Question: What do the imaging results show?
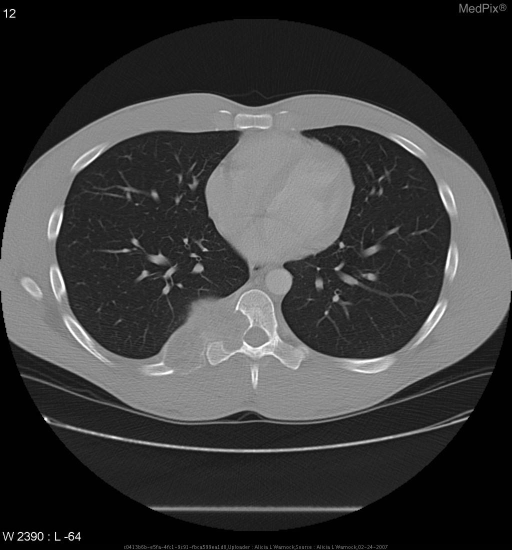
Answer: The imaging shows •  right paraspinal chest wall mass
•  measures 6.9x4.7x4.6 cm
•  located at levels T8 - T10
•  mass erodes into T9 & T10 vertebral bodies, T9 pedicle, rib 9
•  does not appear to disrupt thecal sac, though neural foramina is eroded
•  mild enhancement with gadolinium on T1 MR
•  sclerotic margins present in surrounding eroded structures
•  multiple fluid-fluid levels on T2
•  no pathologic lymphadenopathy
•  no other abnormal findings are noted Large, lobulated mass located in right paraspinal region. Representative slice is at T9 and shows bony destruction of the T9 vertebral body and pedicle, as well as erosion of the ninth rib.  Subsequent slices demonstrate involved of T8,T9, and T10; mass extension into neural foramina; no hilar or medistinal pathologic lymphadenopathy by size..